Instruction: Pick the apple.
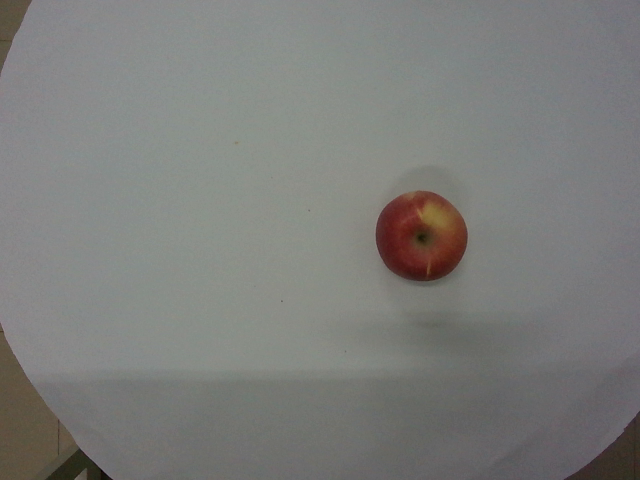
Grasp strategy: vertical